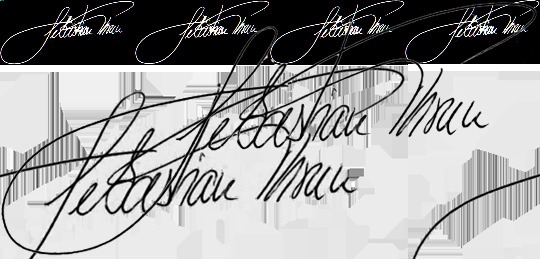
Signature of: sebastian thrun